Extract the amount written in words, the amount in digits, the name of the payee, the date on the cheque, and the bank's name from the image.
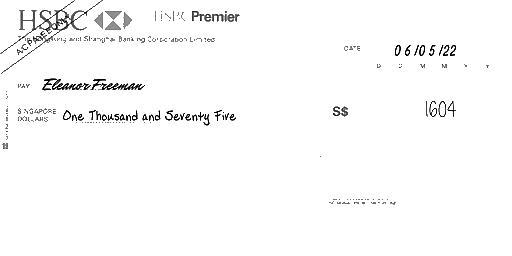
amt_in_words: One Thousand and Seventy Five
amt_in_figures: 1604
payee_name: Eleanor Freeman
bank_name: HSBC
cheque_date: 06/05/22